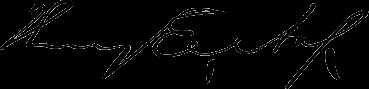
Signature of: henry asp